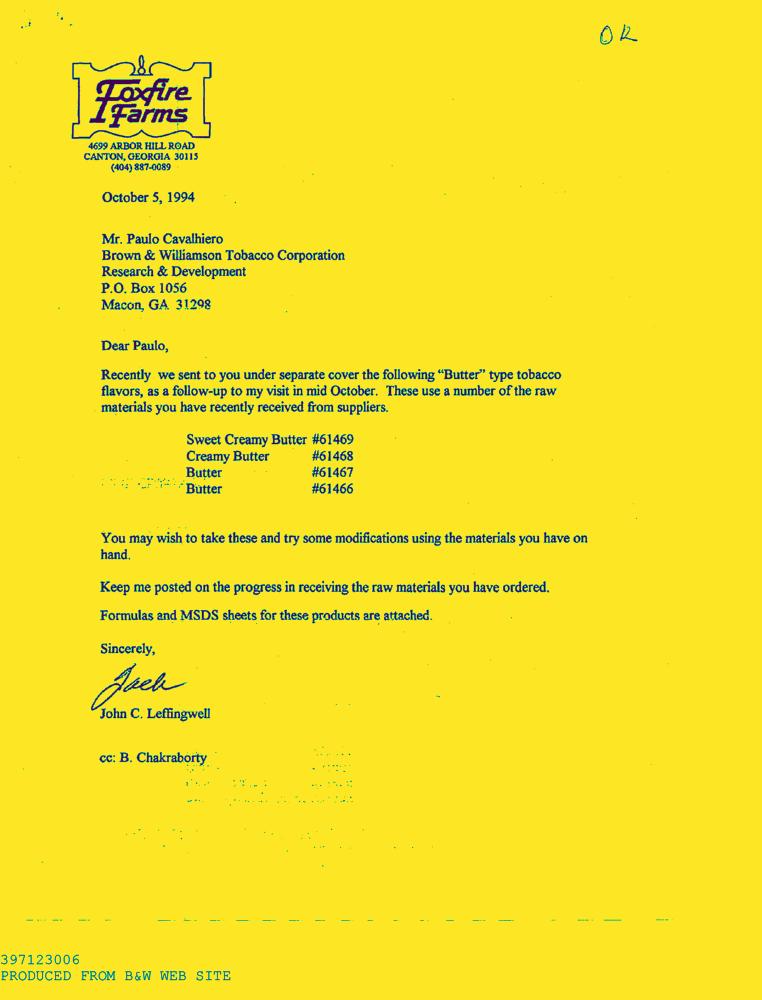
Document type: Letter-Doc